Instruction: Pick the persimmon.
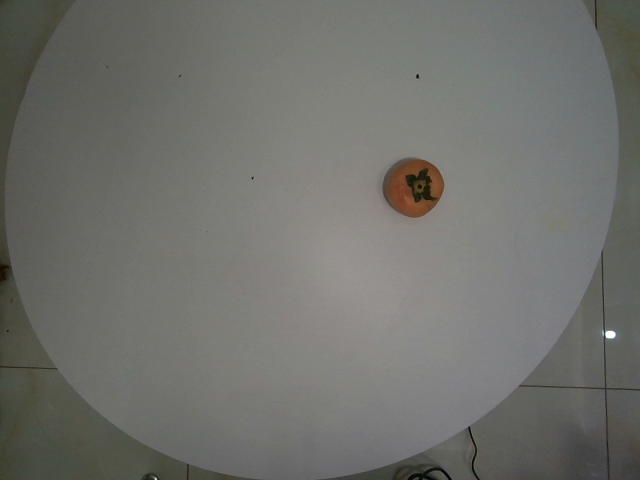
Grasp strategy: vertical